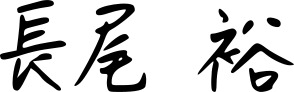
Signature of: yutaka nagao